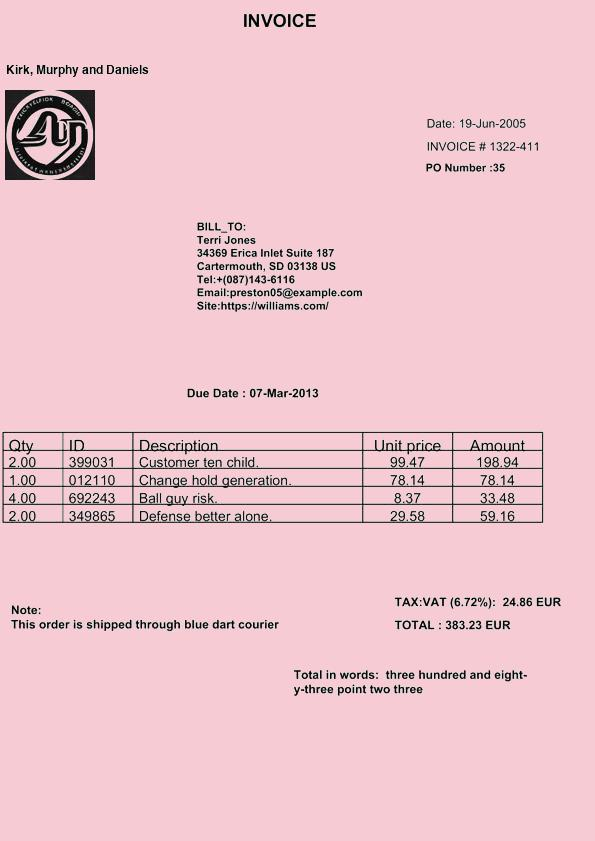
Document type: Invoice